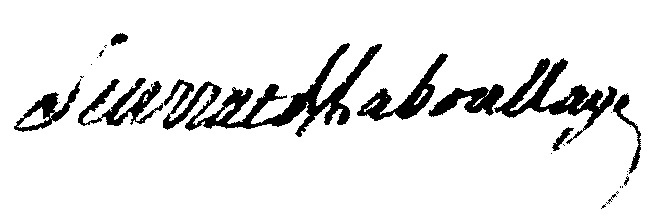
Signature of: jacques isaac seurrat de la boulaye